Question: What is the main concern?
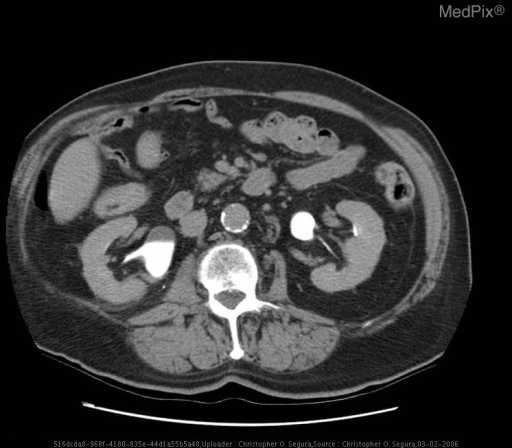
Answer: The findings suggest - Bilateral extrarenal pelves.
- No evidence of obstructing stones or stones in the bladder.
- Abnormal layering of contrast material within the posterior aspect of the bladder concerning for clot vs mural mass.
- Metastatic disease with spread to bilateral hilar and mediastinal lymph nodes.
- Metastatic disease with spread to left lower lung lobe.. Axial image of contrast CT shows bilateral extrarenal pelves.. The patient might have a history of 82 yo man with 2-month history of painless gross hematuria.